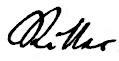
Signature of: carl ritter